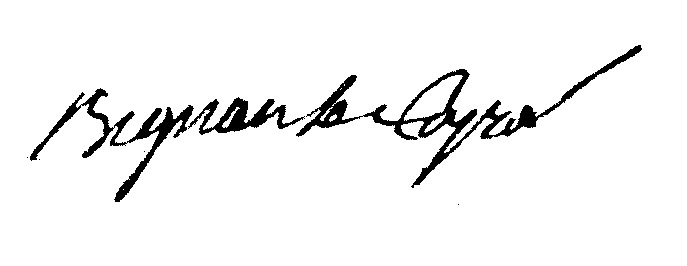
Signature of: jean louis dominique bignan de coyrol